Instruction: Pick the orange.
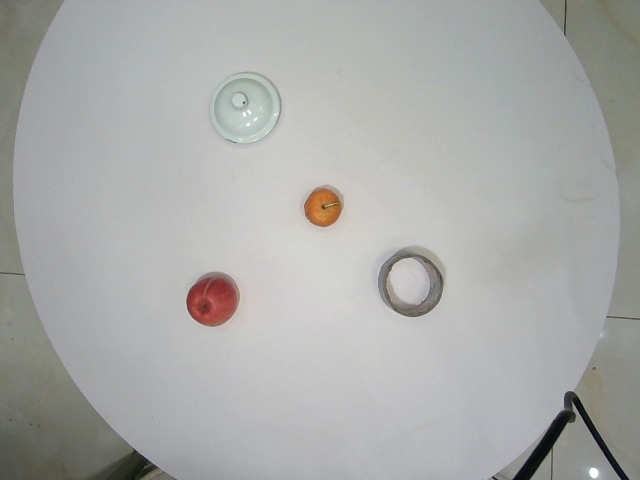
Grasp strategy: vertical